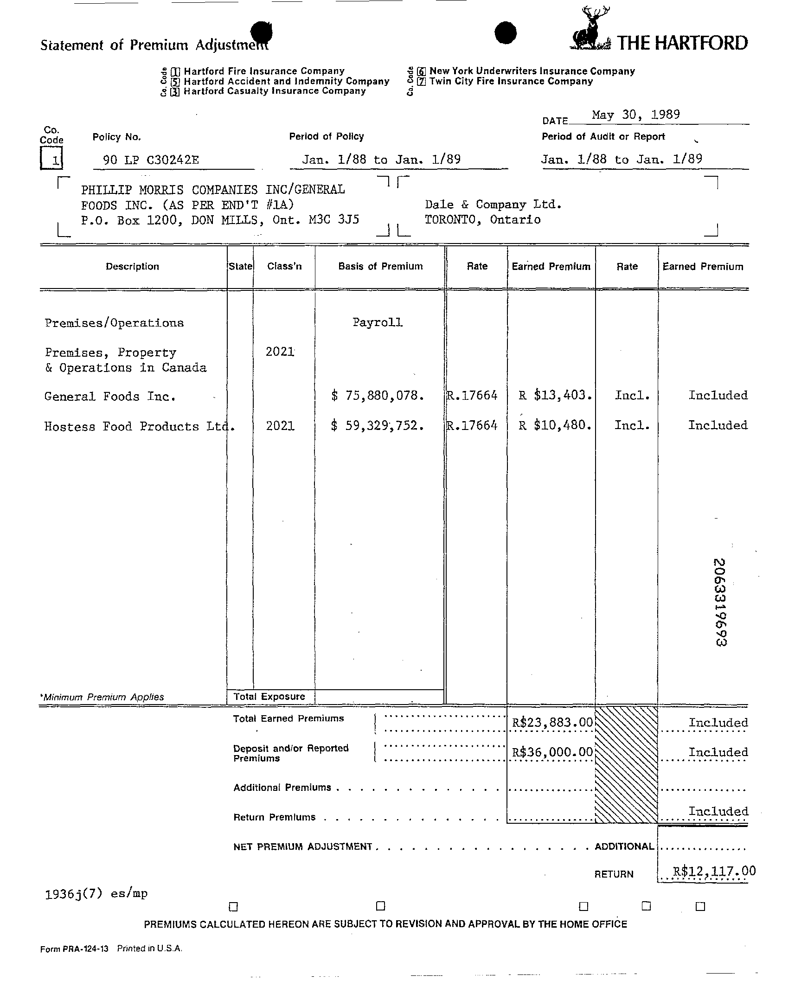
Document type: Invoice